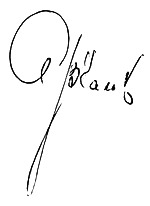
Signature of: vladislav achalov